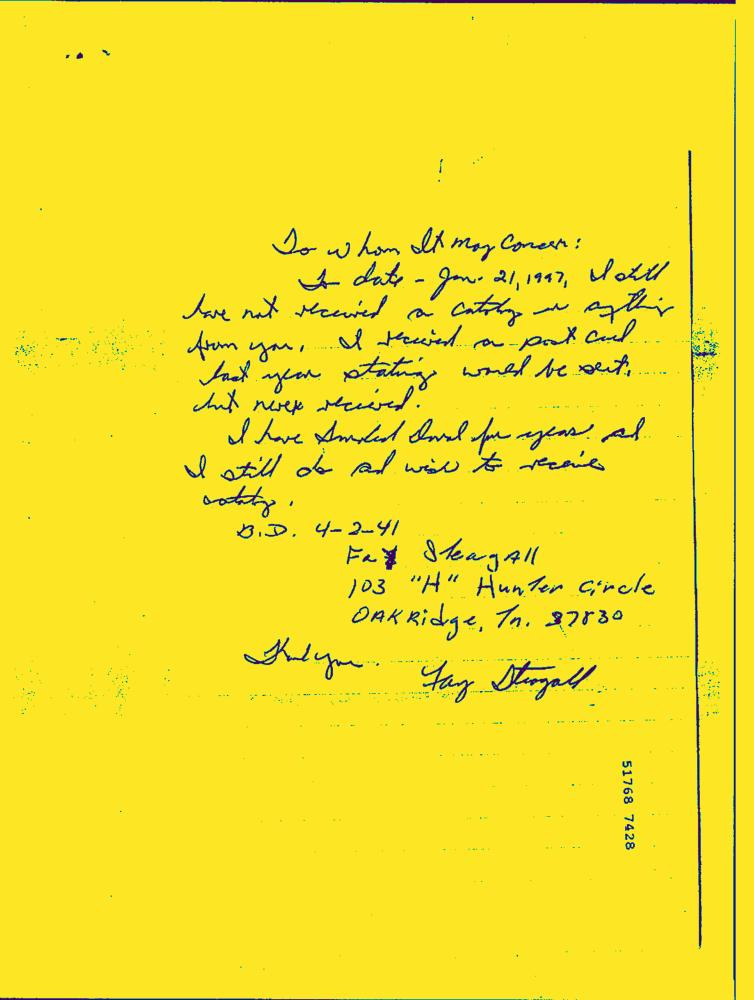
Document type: Hand-Written